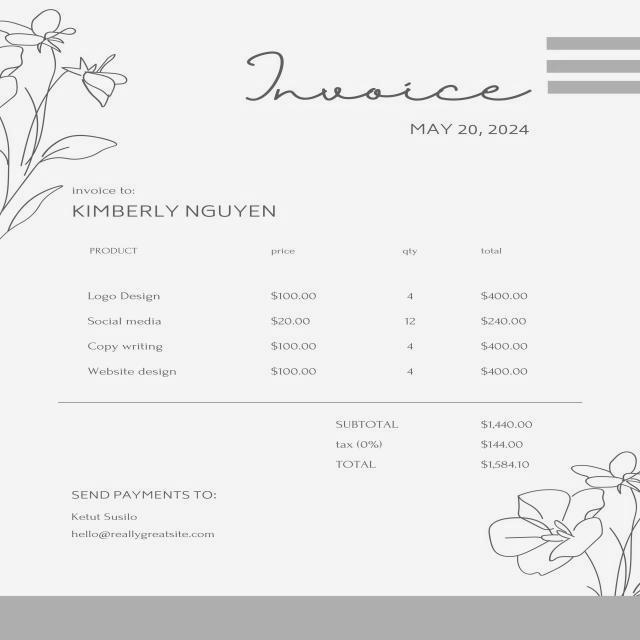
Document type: Invoice